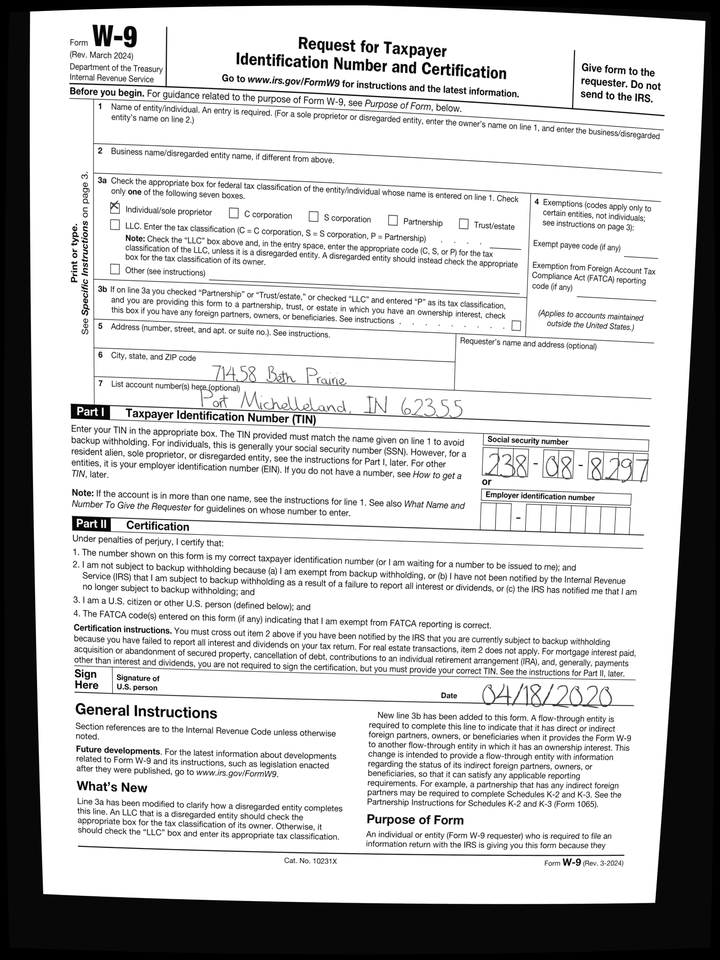
adr1: 71458 Beth Prairie
adr2: Port Michelleland, IN 62355
cbx: yes
ssn: 238088297
sdt: 04/18/2020